Question: What might the diagnosis be?
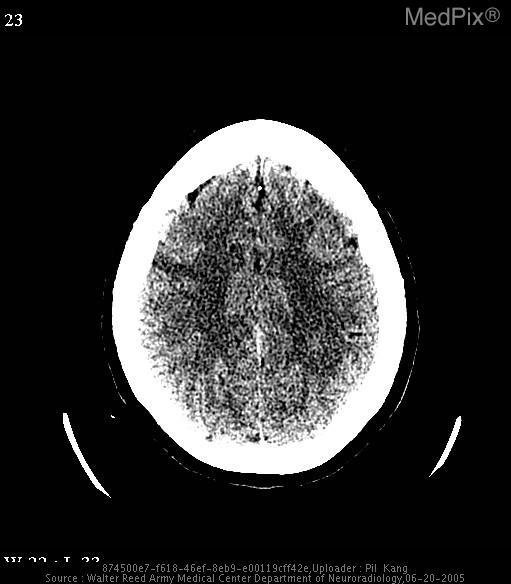
Answer: The possible diagnosis includes acute infarct.